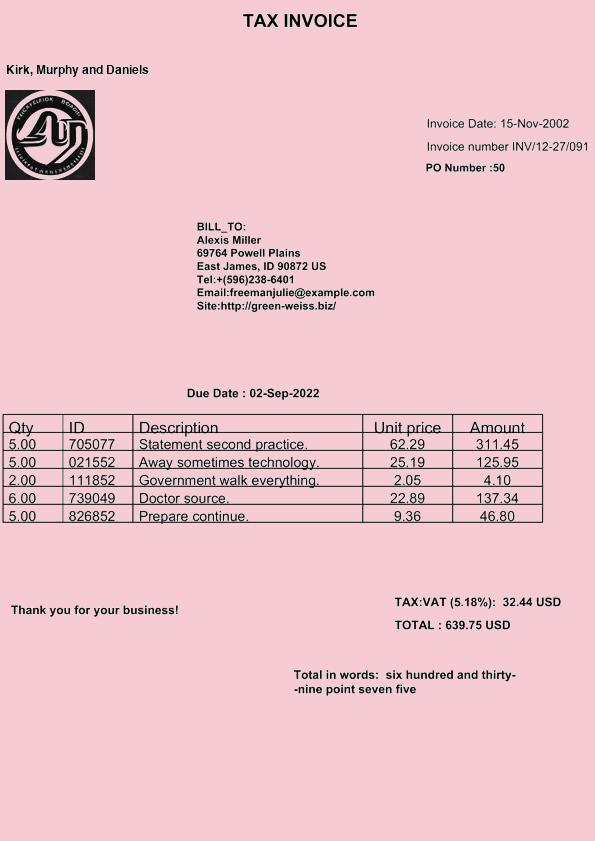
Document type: Invoice